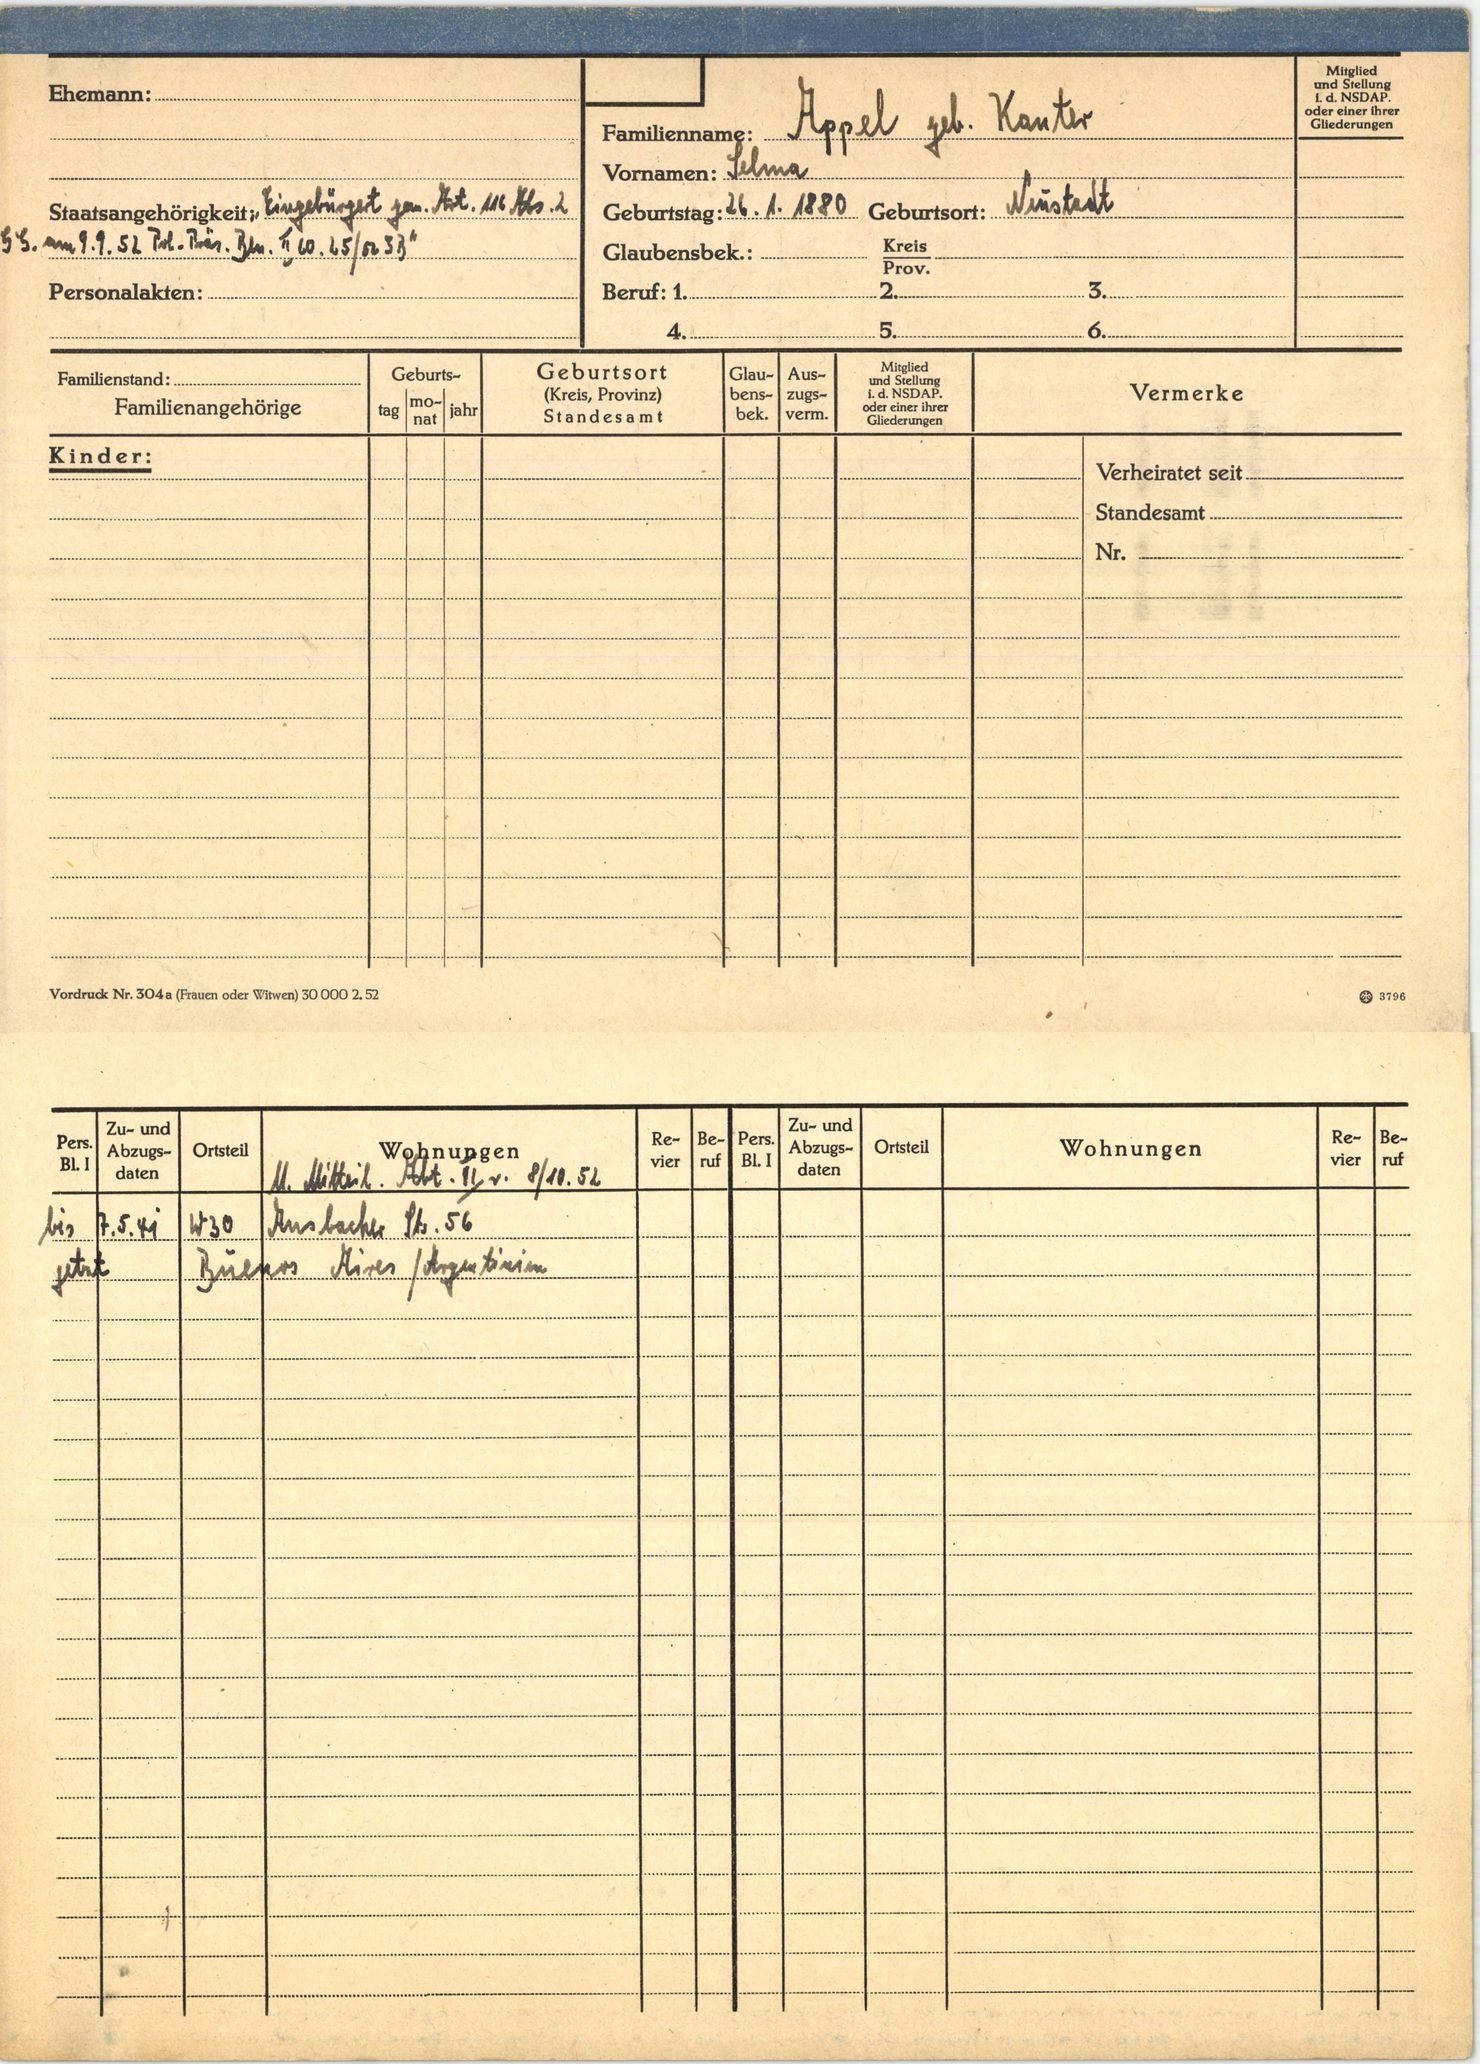
Appel geb. Kanter